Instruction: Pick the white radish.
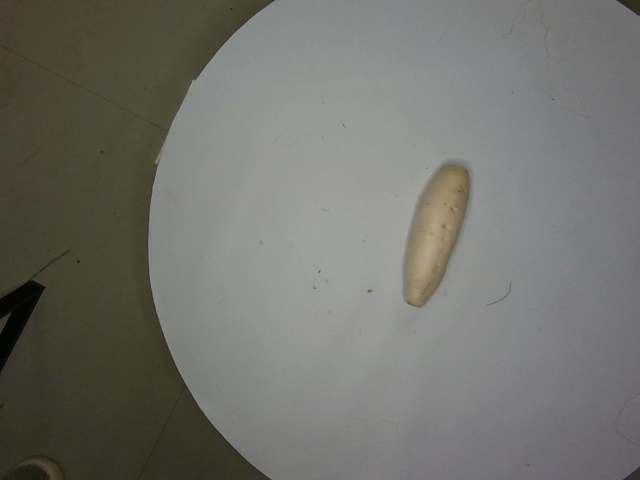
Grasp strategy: vertical